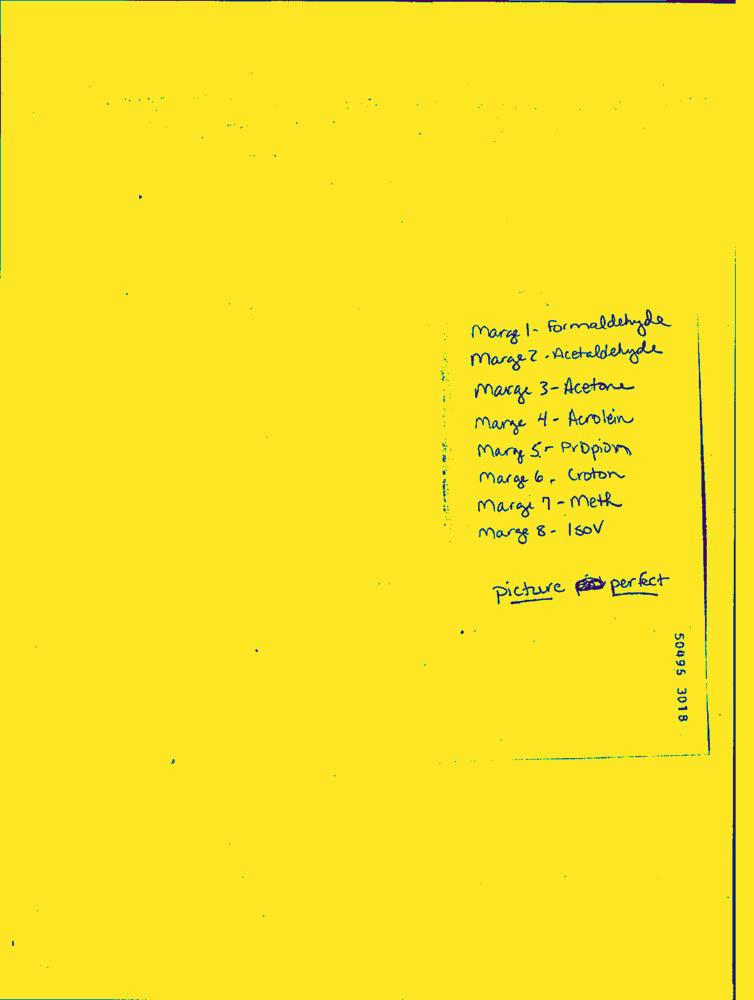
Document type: Hand-Written